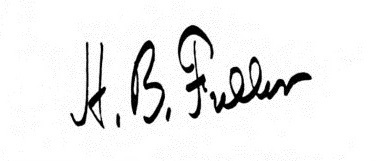
Signature of: henry blake fuller